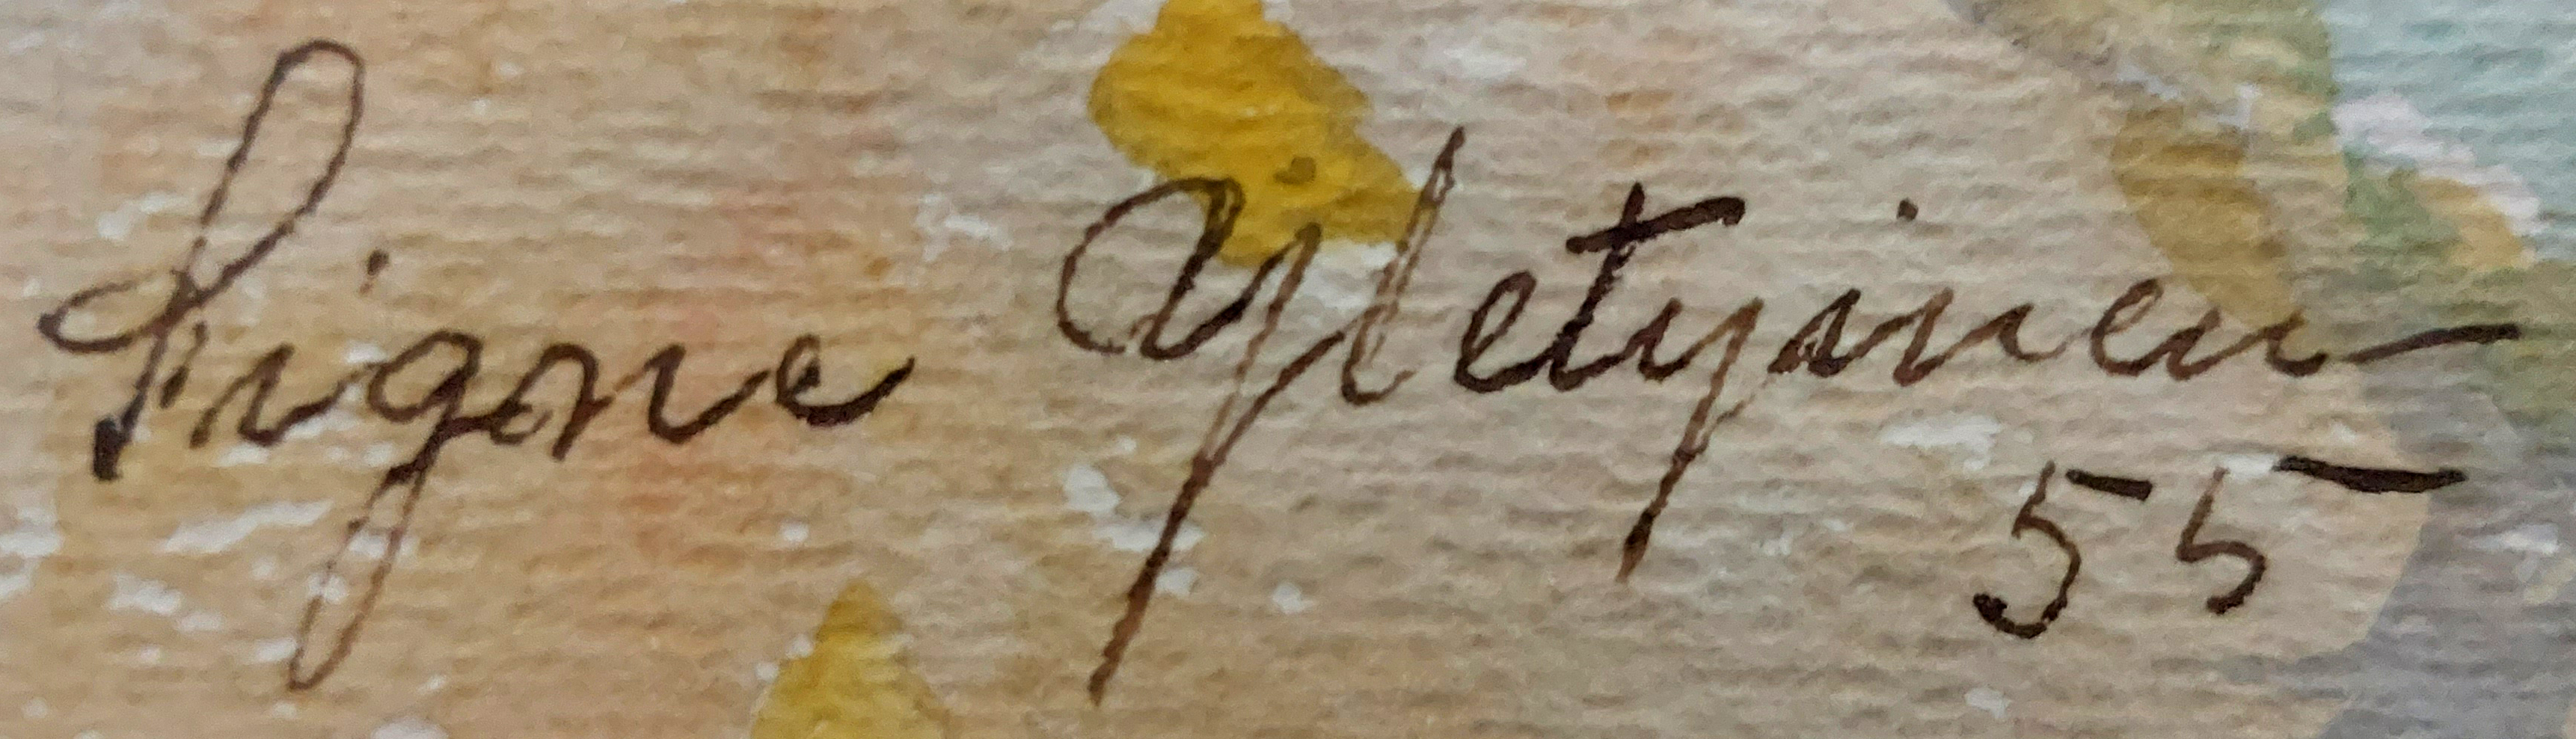
Signature of: signe yletyinen